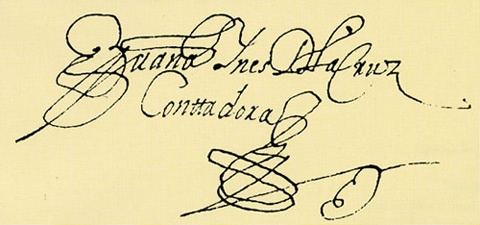
Signature of: sor juana inés de la cruz